Question: What type of tax is indicated in the document, personal property or real estate?
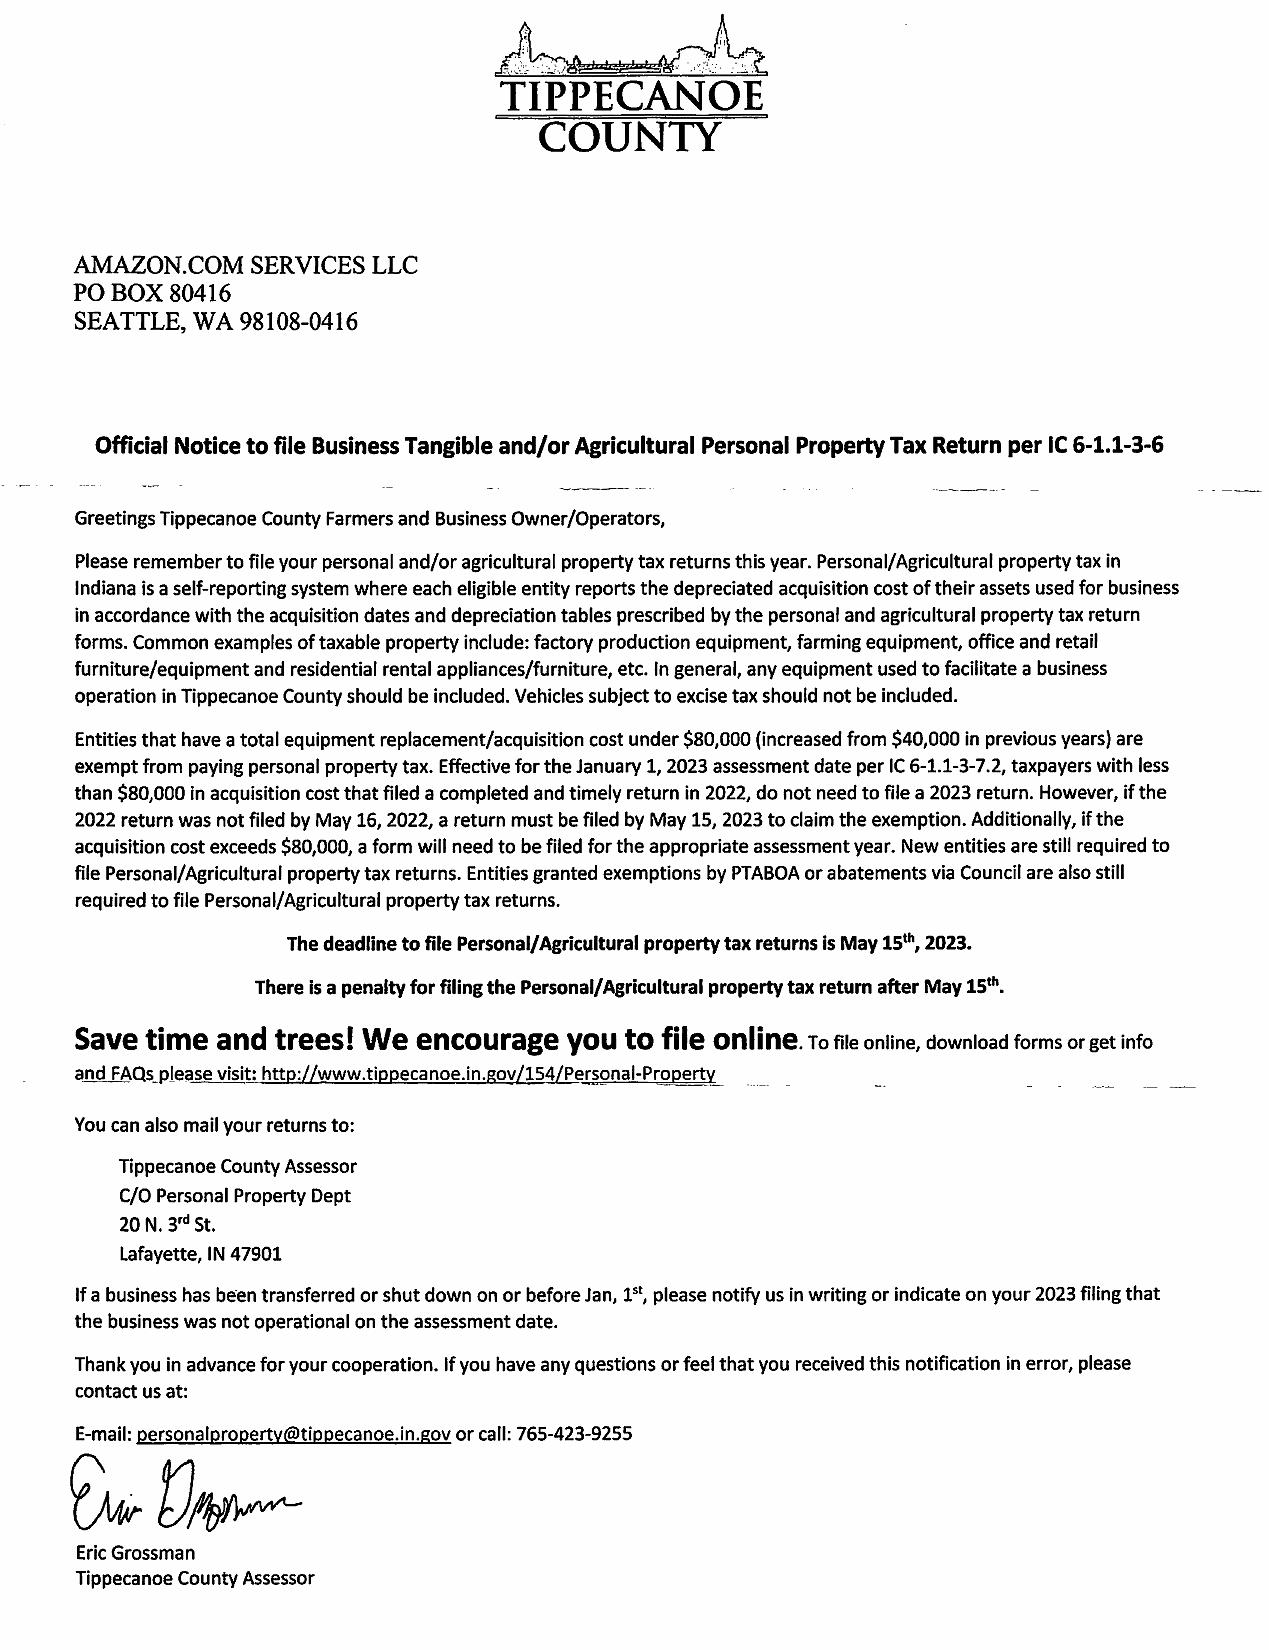
Answer: "Personal Property Tax"